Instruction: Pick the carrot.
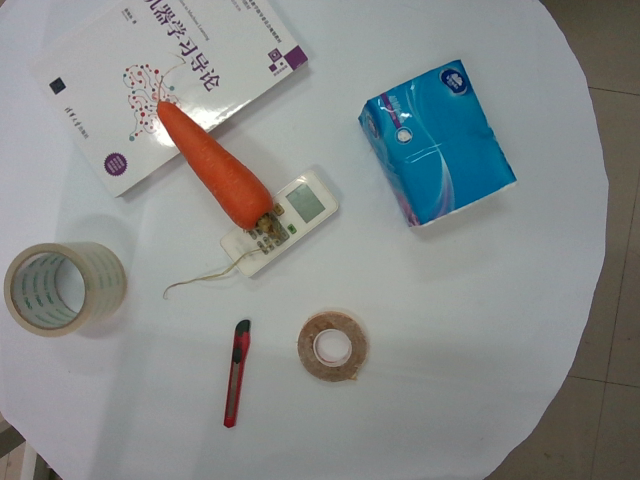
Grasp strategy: vertical